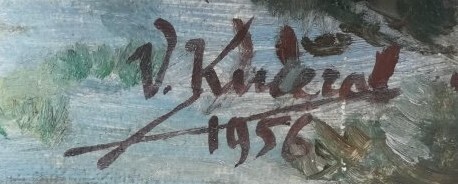
Signature of: václav kučera